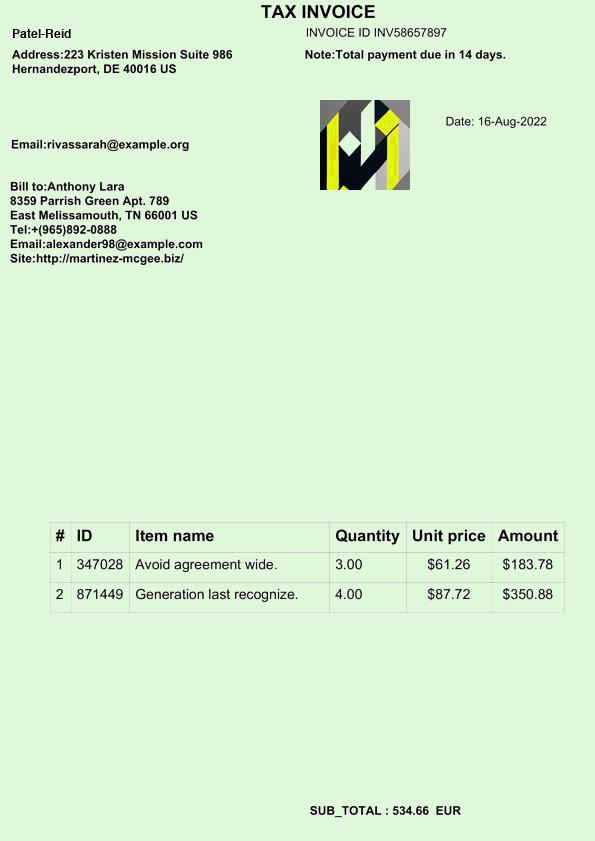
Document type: Invoice